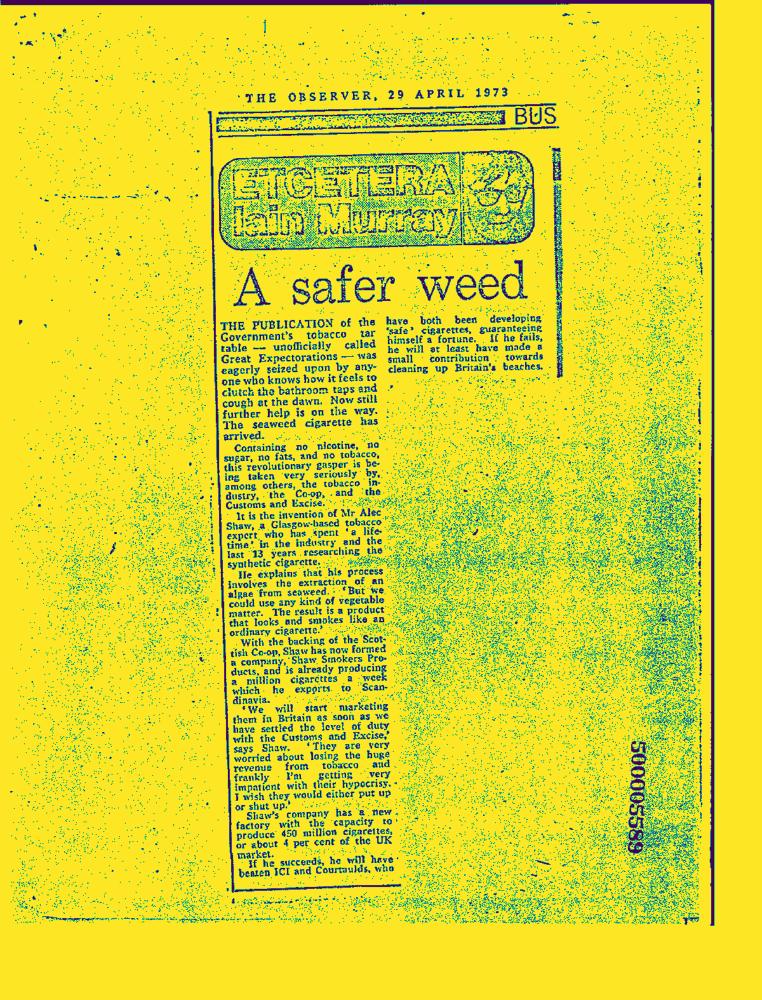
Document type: News-Article